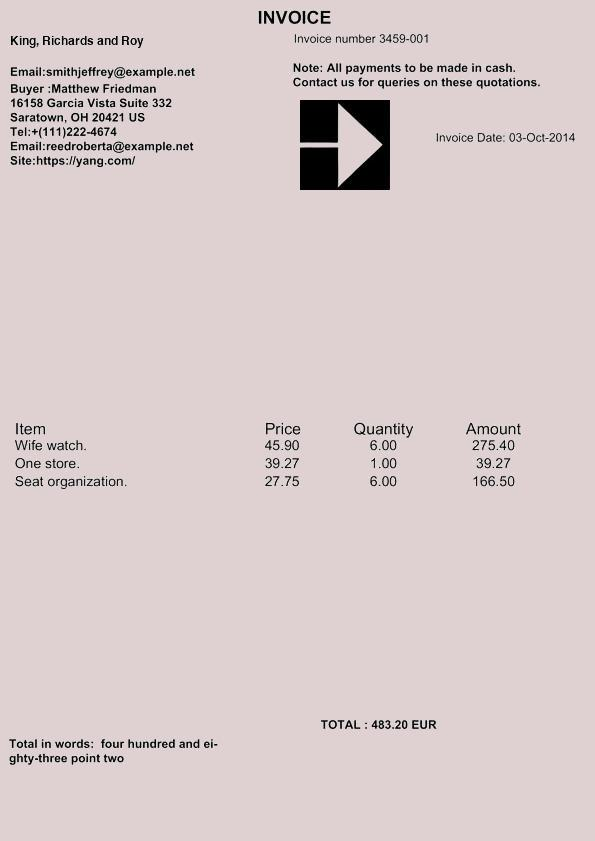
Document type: Invoice